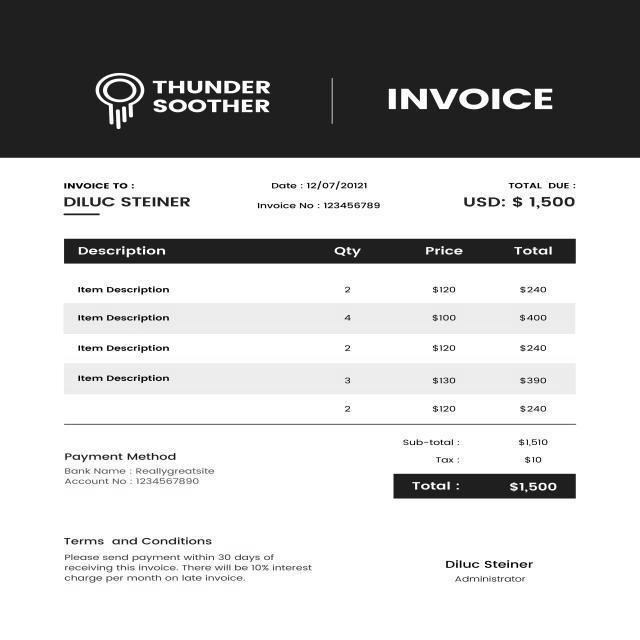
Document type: Invoice